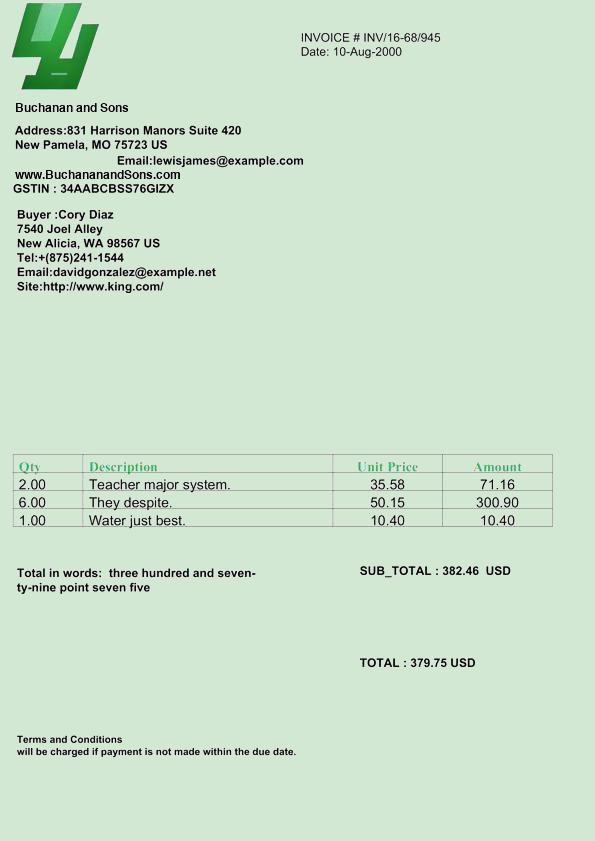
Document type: Invoice